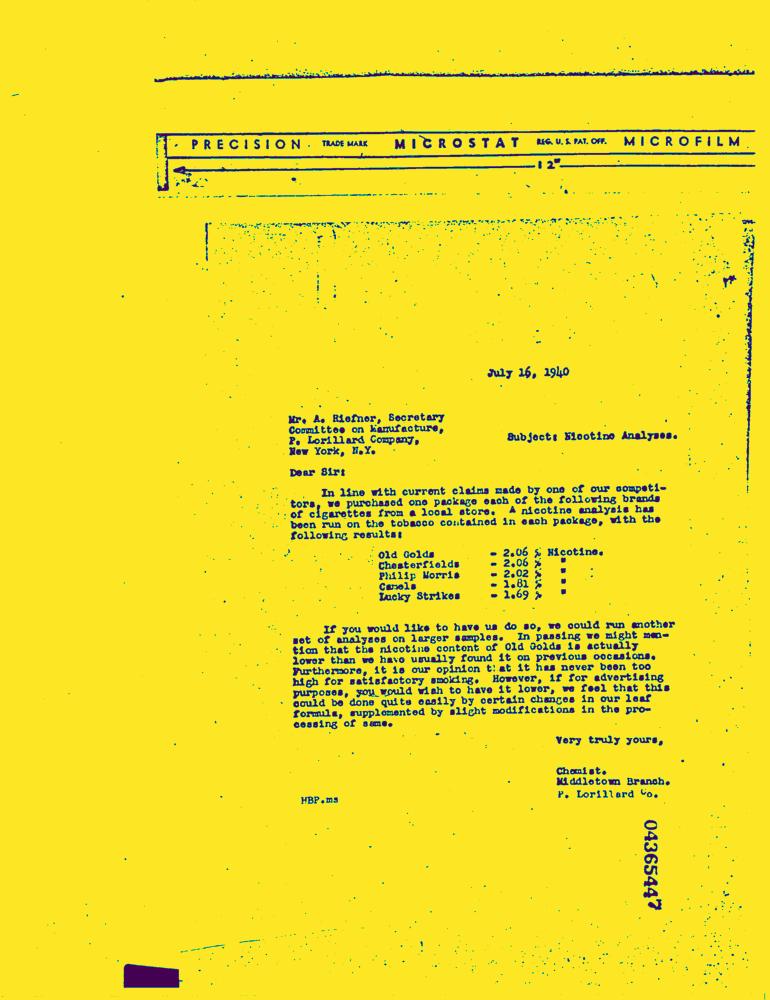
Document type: Letter-Doc